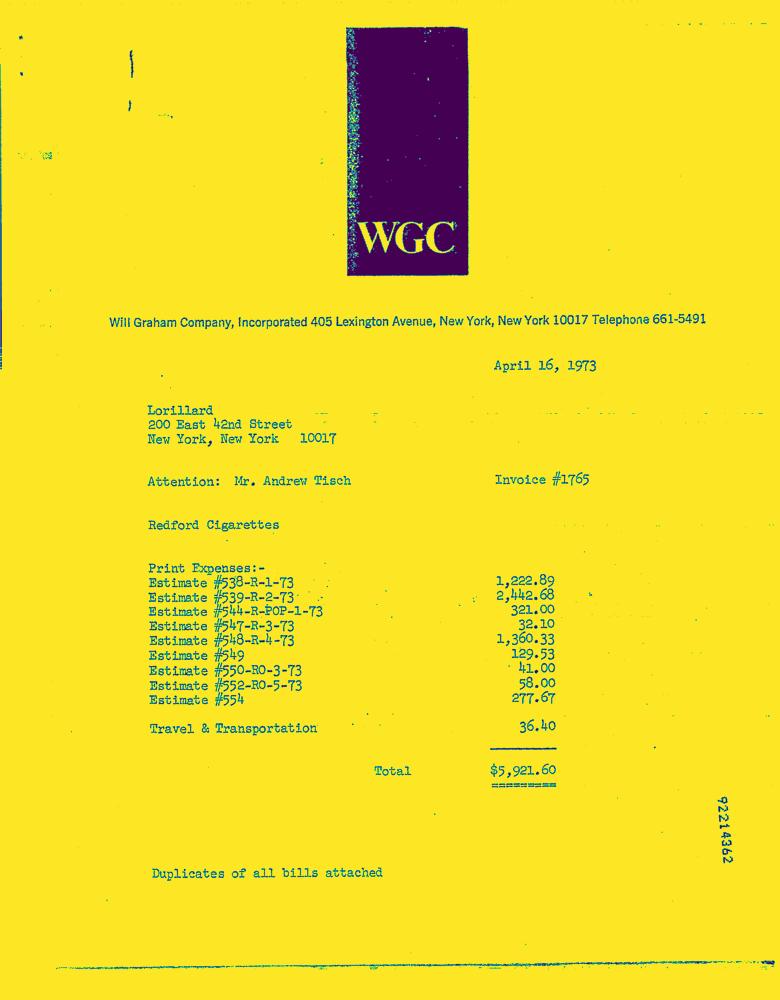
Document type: Invoice-Doc